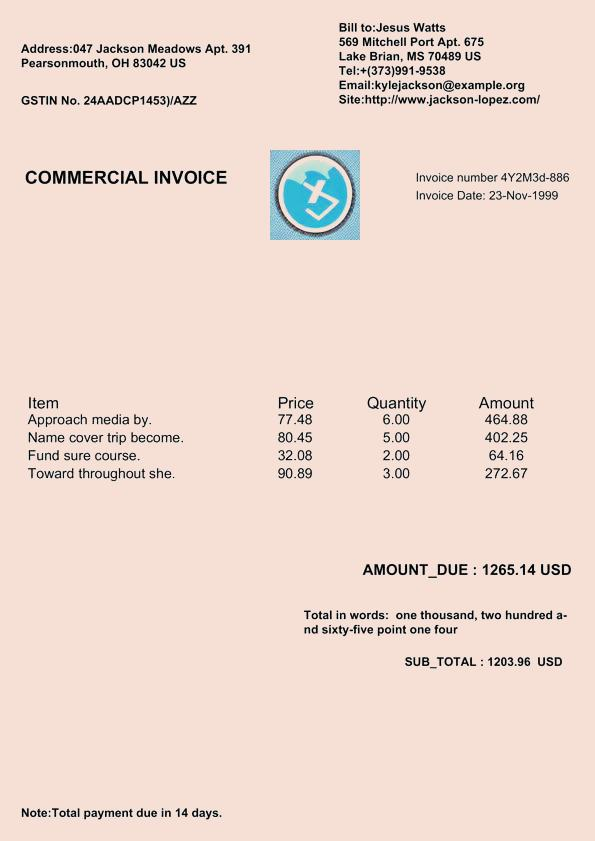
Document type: Invoice